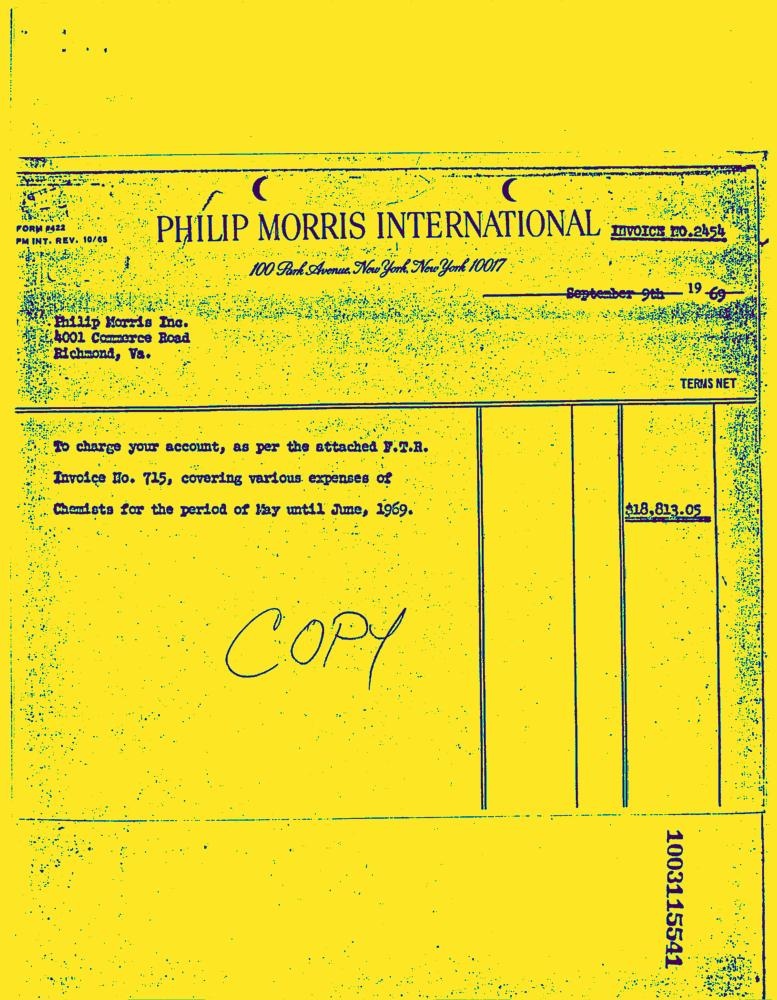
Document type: Invoice-Doc